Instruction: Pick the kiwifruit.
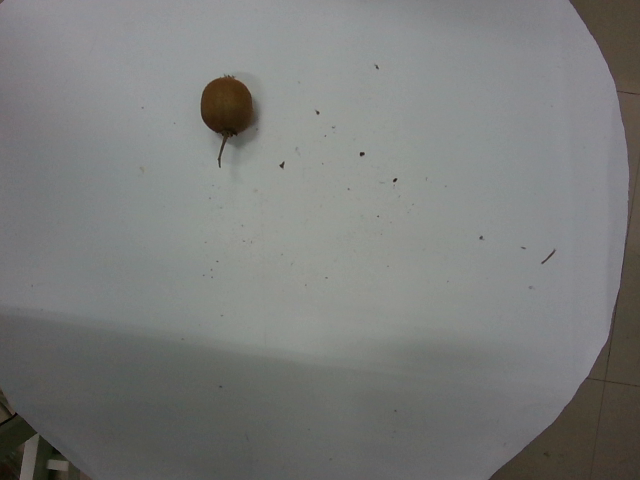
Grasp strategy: vertical